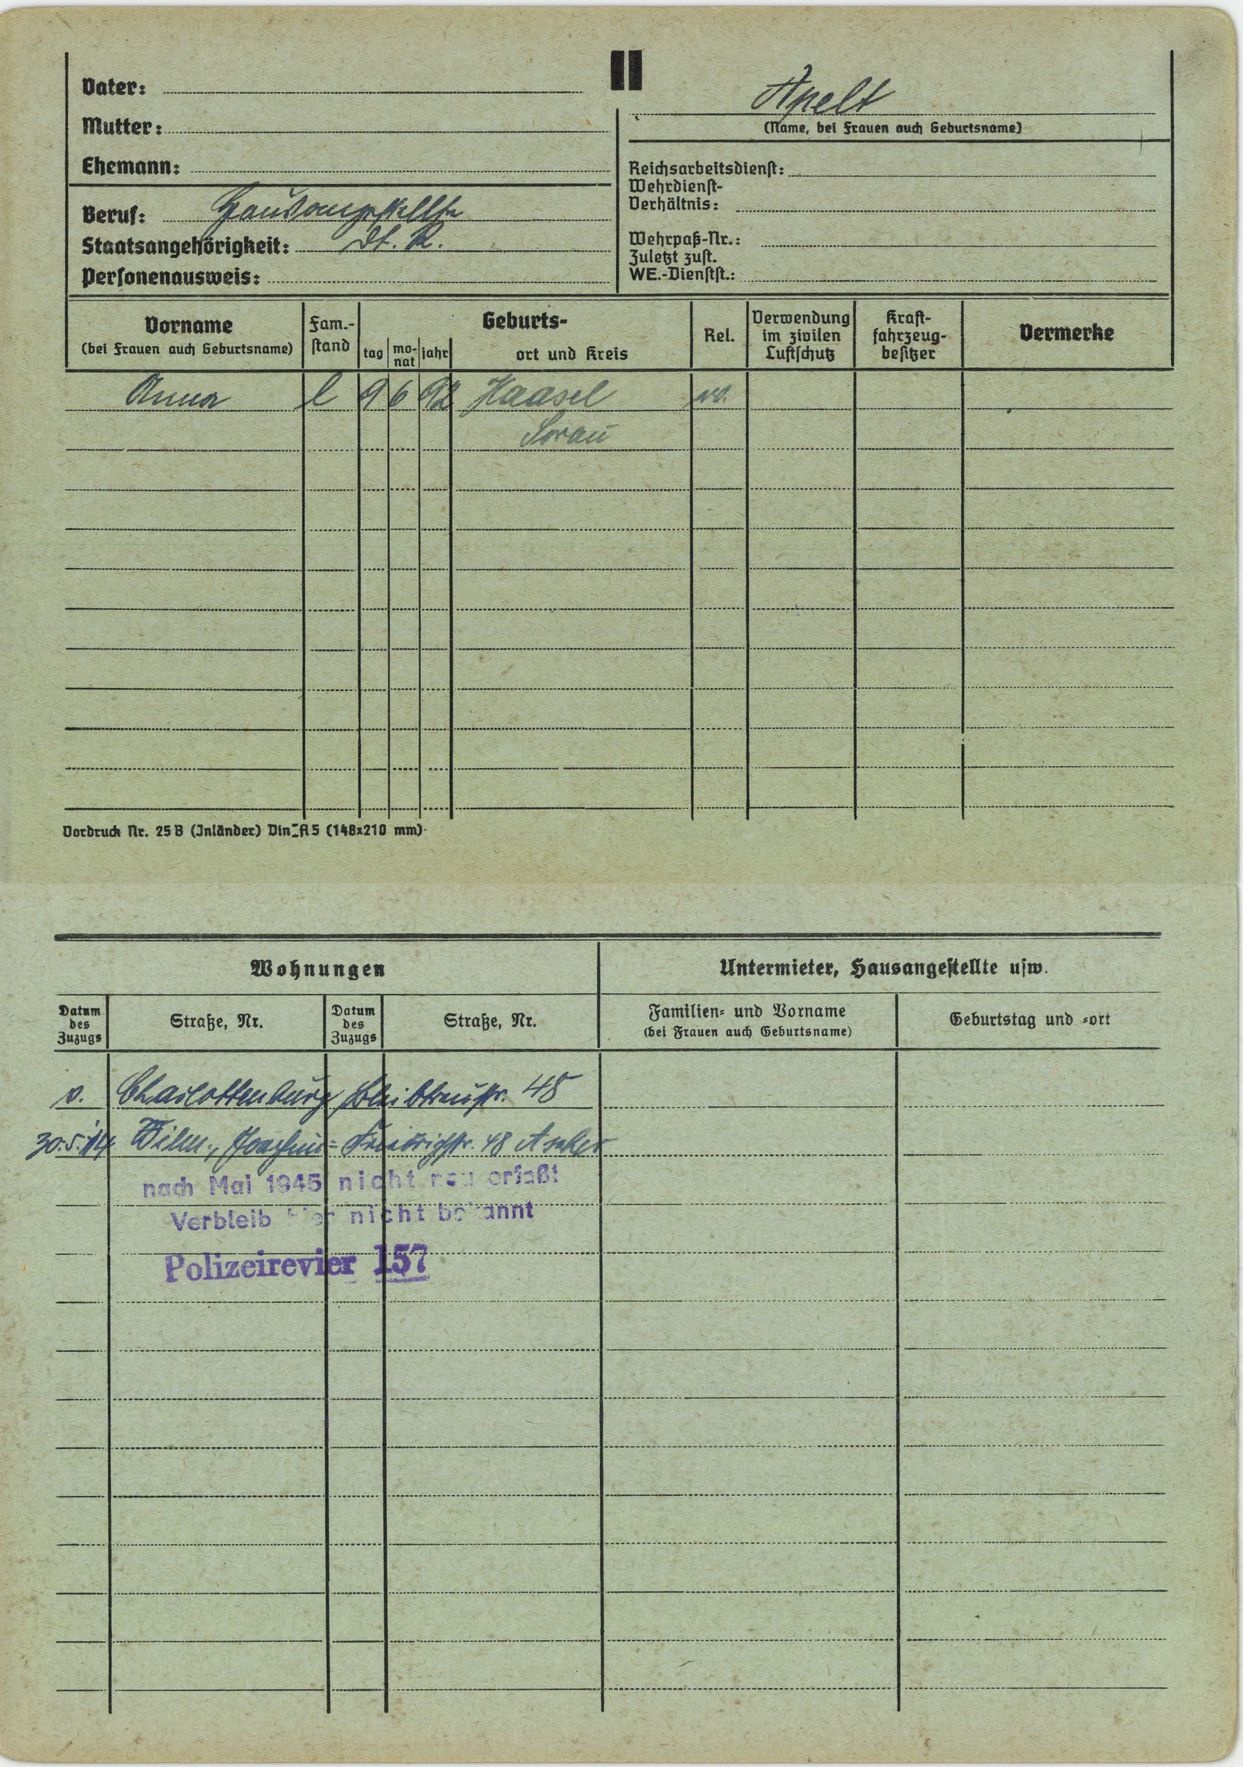
Apelt